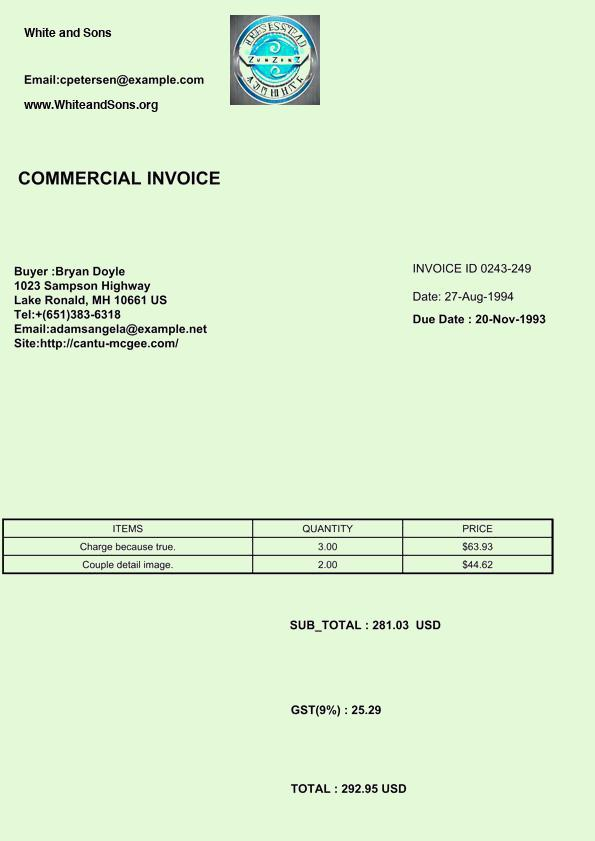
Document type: Invoice